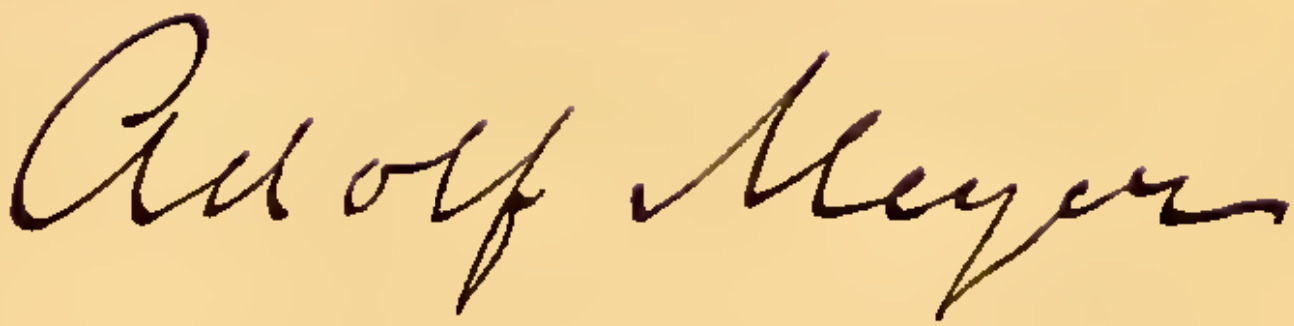
Signature of: adolf meyer